Question: What is the suspected problem?
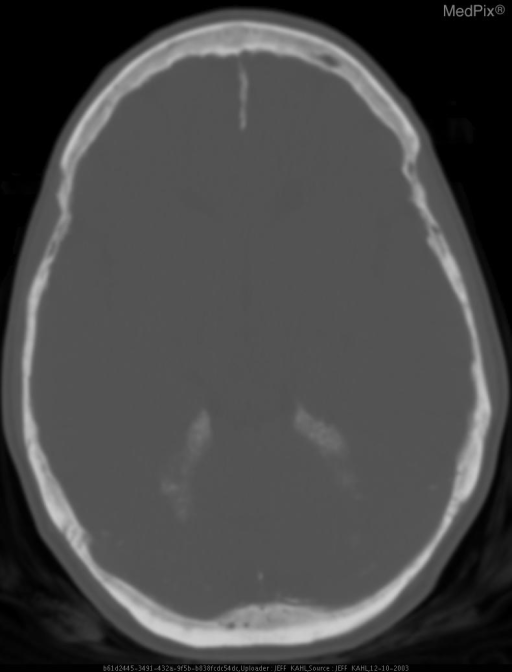
Answer: The findings suggest Hands:   Multiple well circumscribed elongated (flame shaped) cortical lucencies throughout both hands. Nondisplaced fracture at the base of the right second proximal phalanx.
Foot:  Healed fractures of the second/third metatarsals. Multiple lucencies of hindfoot and distal tibia/fibula.
Bone Scan: Multiple areas of focal increased and decreased uptake. Increased uptake along the falx cerebri.
Head CT: Calcifications along the falx and tentorium.. Head CT  Bone Window: Calcifications along the falx and tentorium.. The patient might have a history of 51 yo female injured right index finger.

Review of prior studies and labs revealed diagnosis..